Question: What might the diagnosis be?
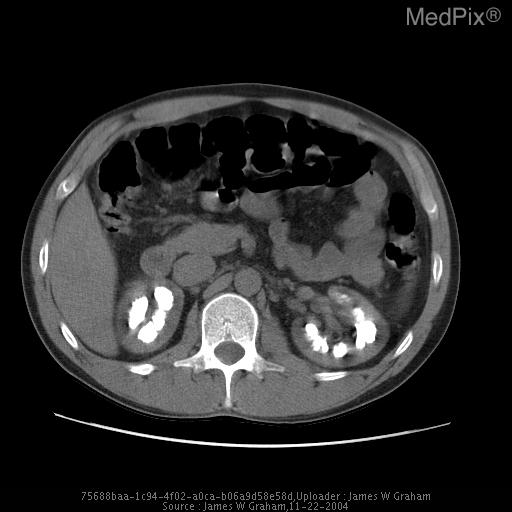
Answer: The possible diagnosis includes The primary differential covering the majority of cases:
1.	Hyperparathyroidism
2.	Renal tubular acidosis
3.	Medullary sponge kidney

An exhaustive differential includes….
Hypercalciuria: Hyperparathyroidism
	Paraneoplastic syndrome of lung and renal primaries
	Cushings syndrome
	Diabetes insipidis
	Hyper or hypothyroidism
Alimentary: Mild-alkali syndrome
	Hypervitaminosis D
	Beryllium poisoning
Osseous: Osseous mets, multiple myeloma
	Porlonged immobilization
	Progessive senile osteoporosis
Renal:	Medullary sponge kidney
	Renal tubular acidosis
	Barter syndrome
Drugs:	Furosemide in infants
	Prolonged ACTH therapy
	Excess vitamin E, D or calcium
	Nephrotoxic drugs such as amphotericin B
Miscellaneous
	Sarcoidosis
	Idiopathic hypercalciuria or hypercalcemia.